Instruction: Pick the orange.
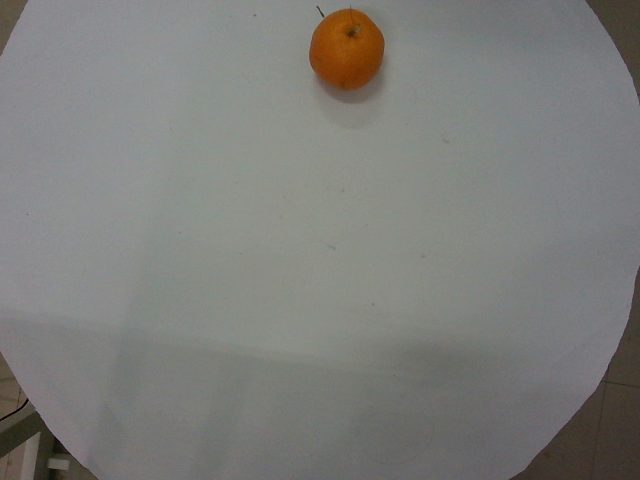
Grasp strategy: vertical